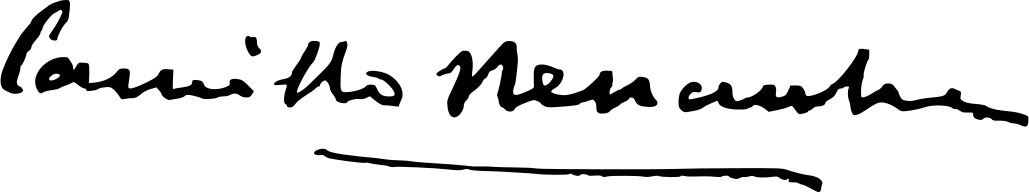
Signature of: camilo pessanha